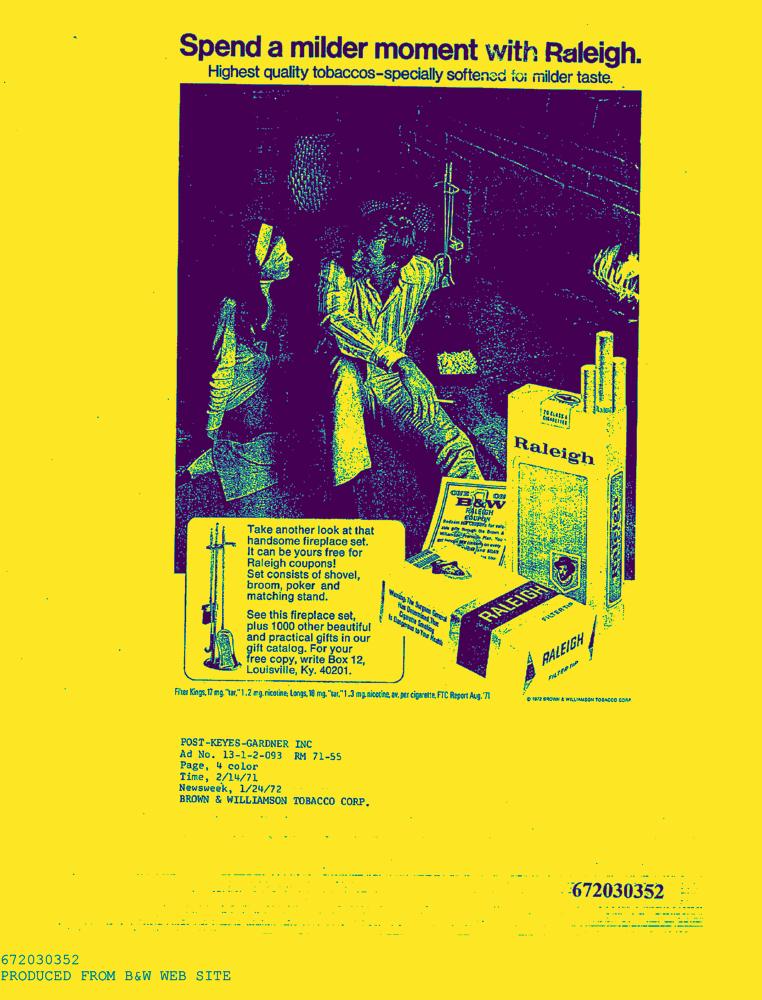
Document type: AD